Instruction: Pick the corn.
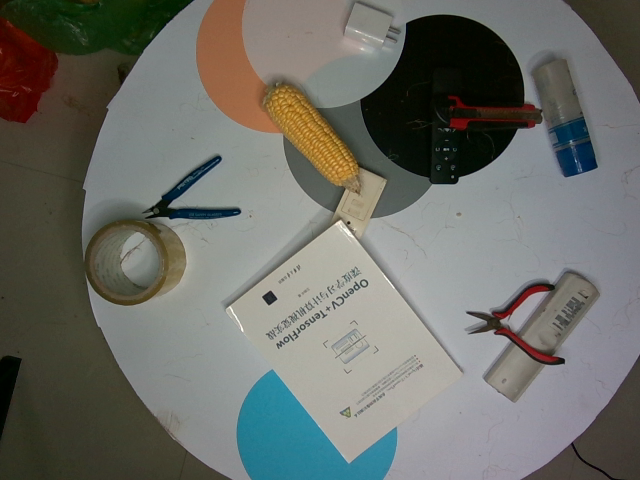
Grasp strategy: vertical